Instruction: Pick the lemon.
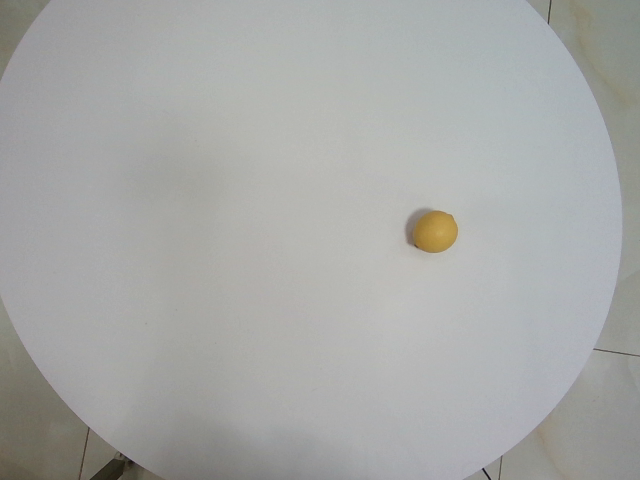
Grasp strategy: vertical